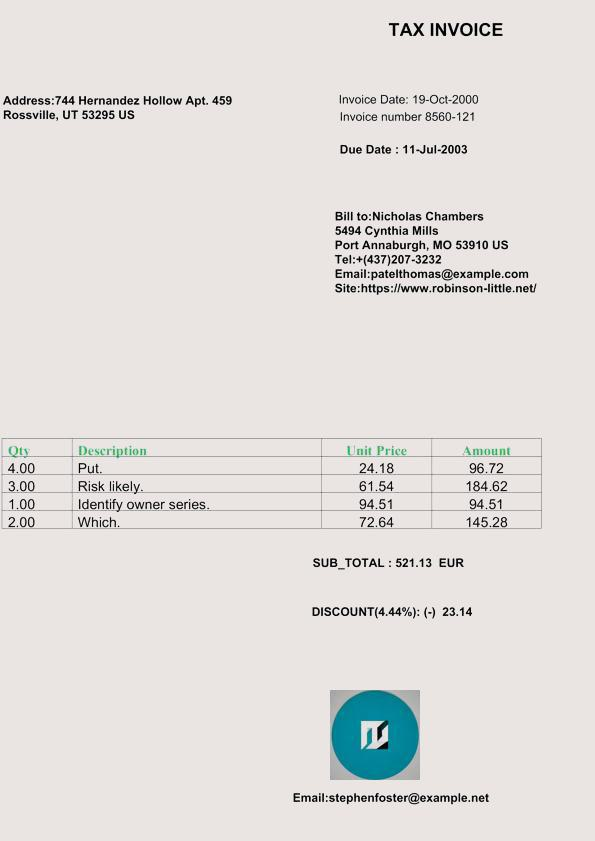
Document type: Invoice